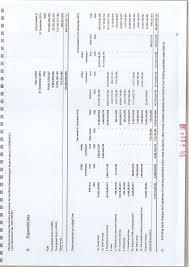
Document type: Invoice